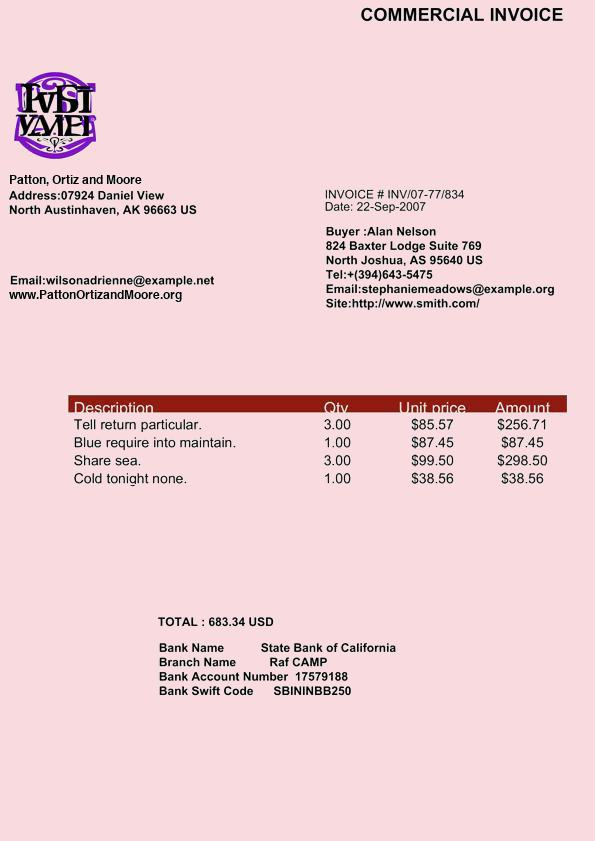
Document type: Invoice